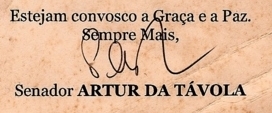
Signature of: artur da távola